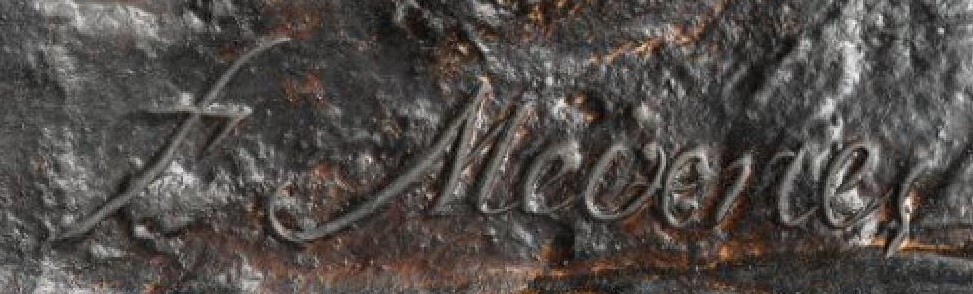
Signature of: johann meixner